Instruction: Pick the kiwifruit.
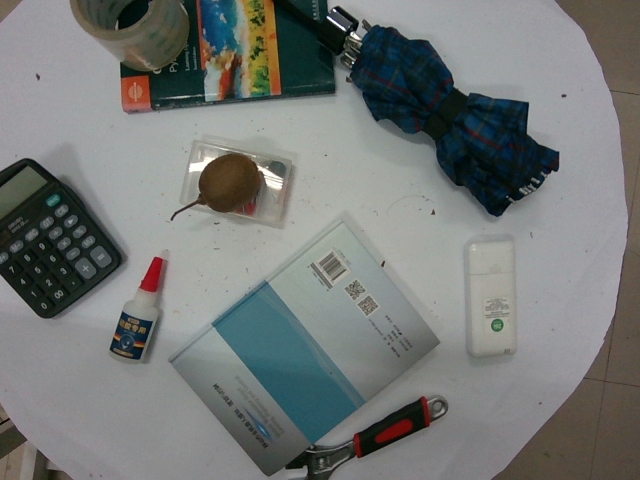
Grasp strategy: vertical